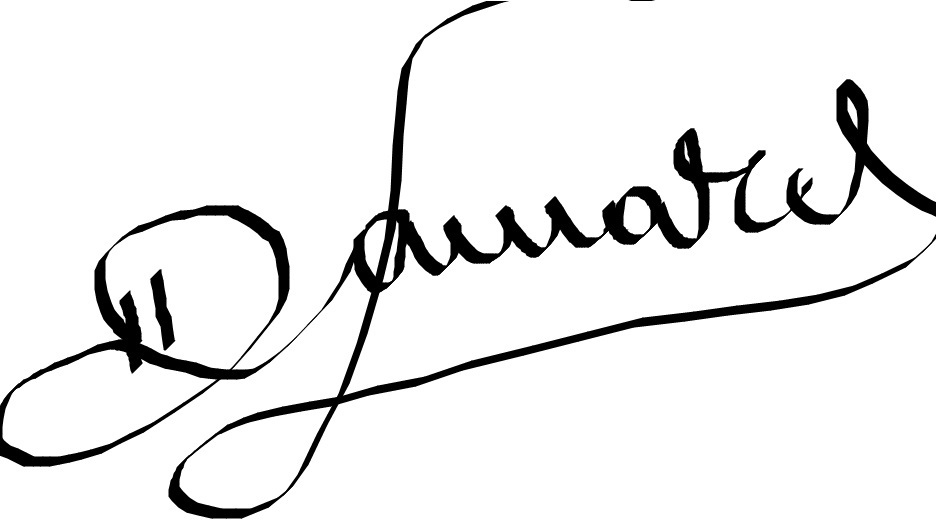
Signature of: damares